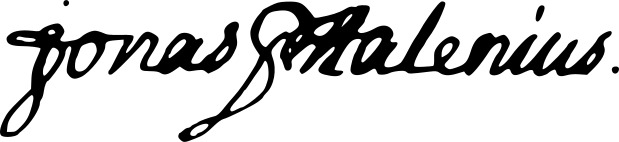
Signature of: jonas petri halenius